Question: Can you provide the account number mentioned in the document?
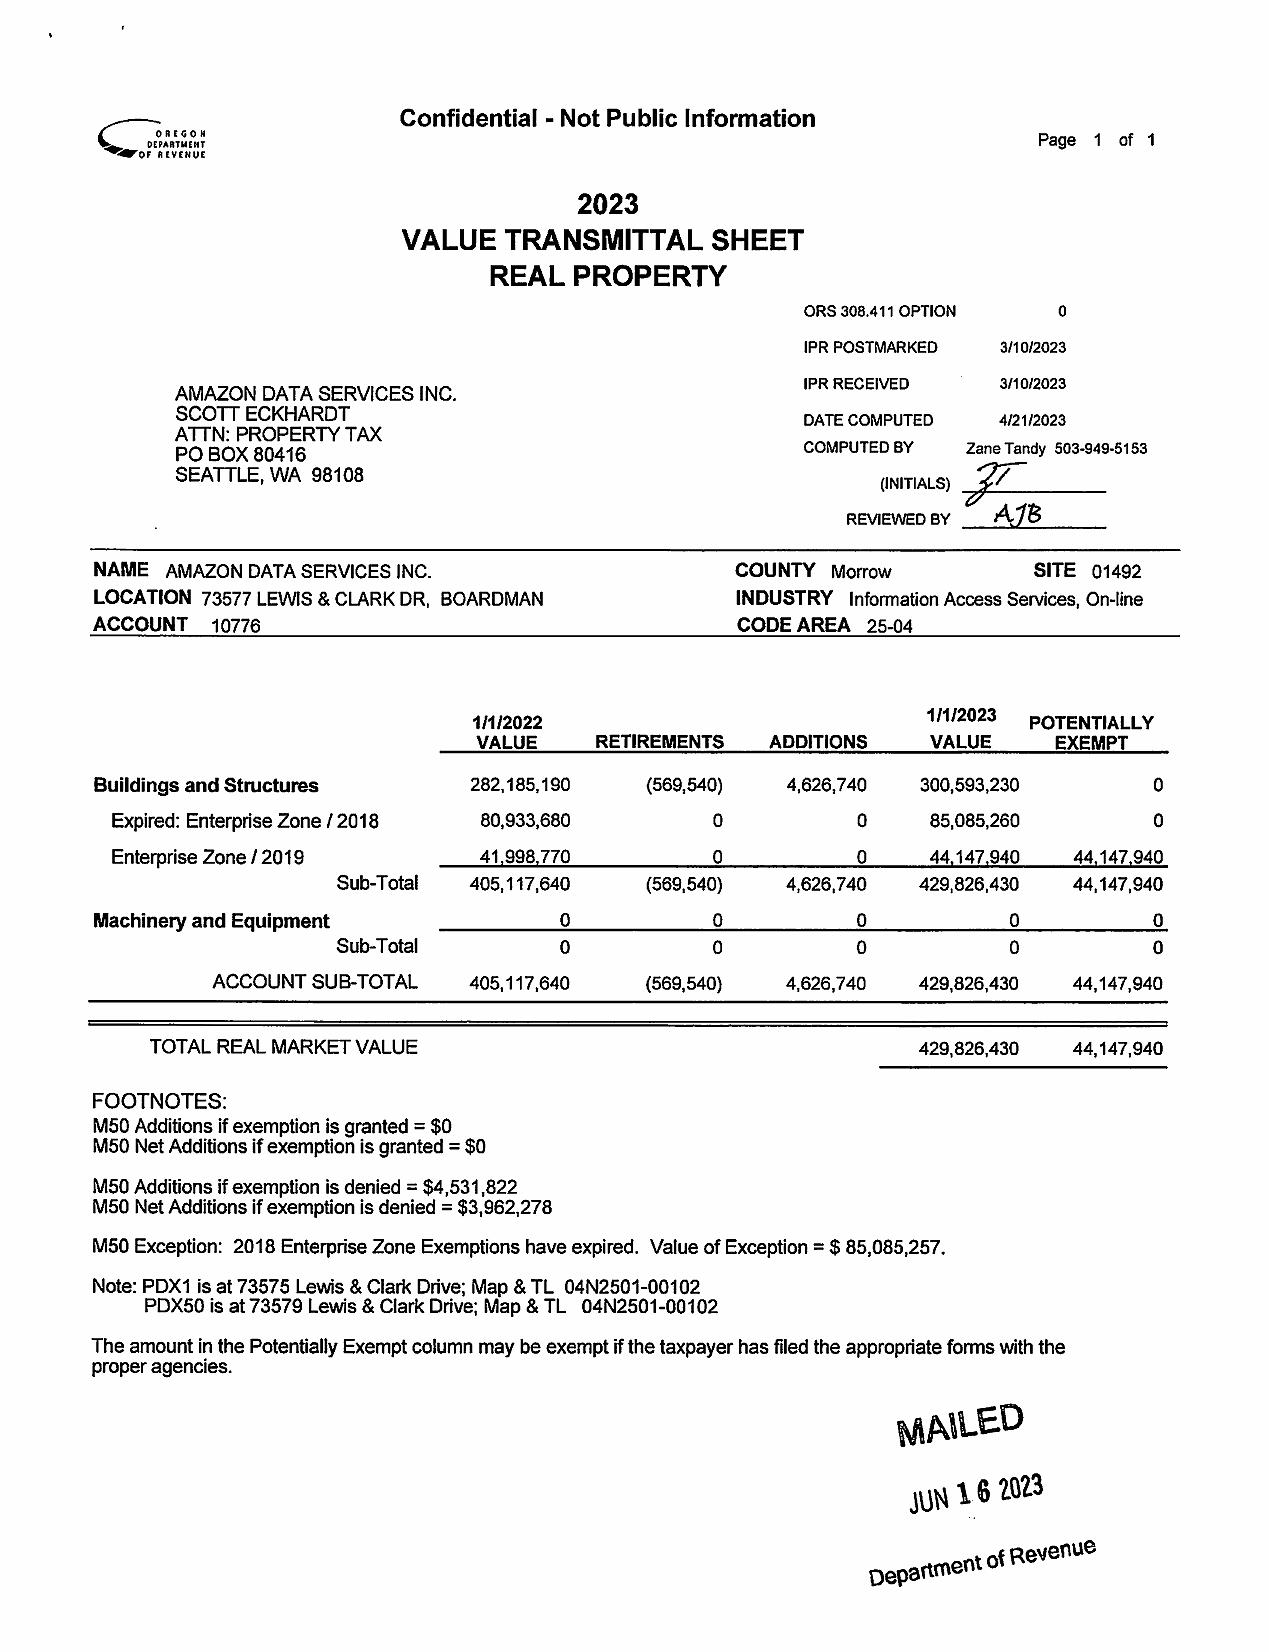
Answer: "10776"